Question: What jurisdiction, city, or county is the document associated with?
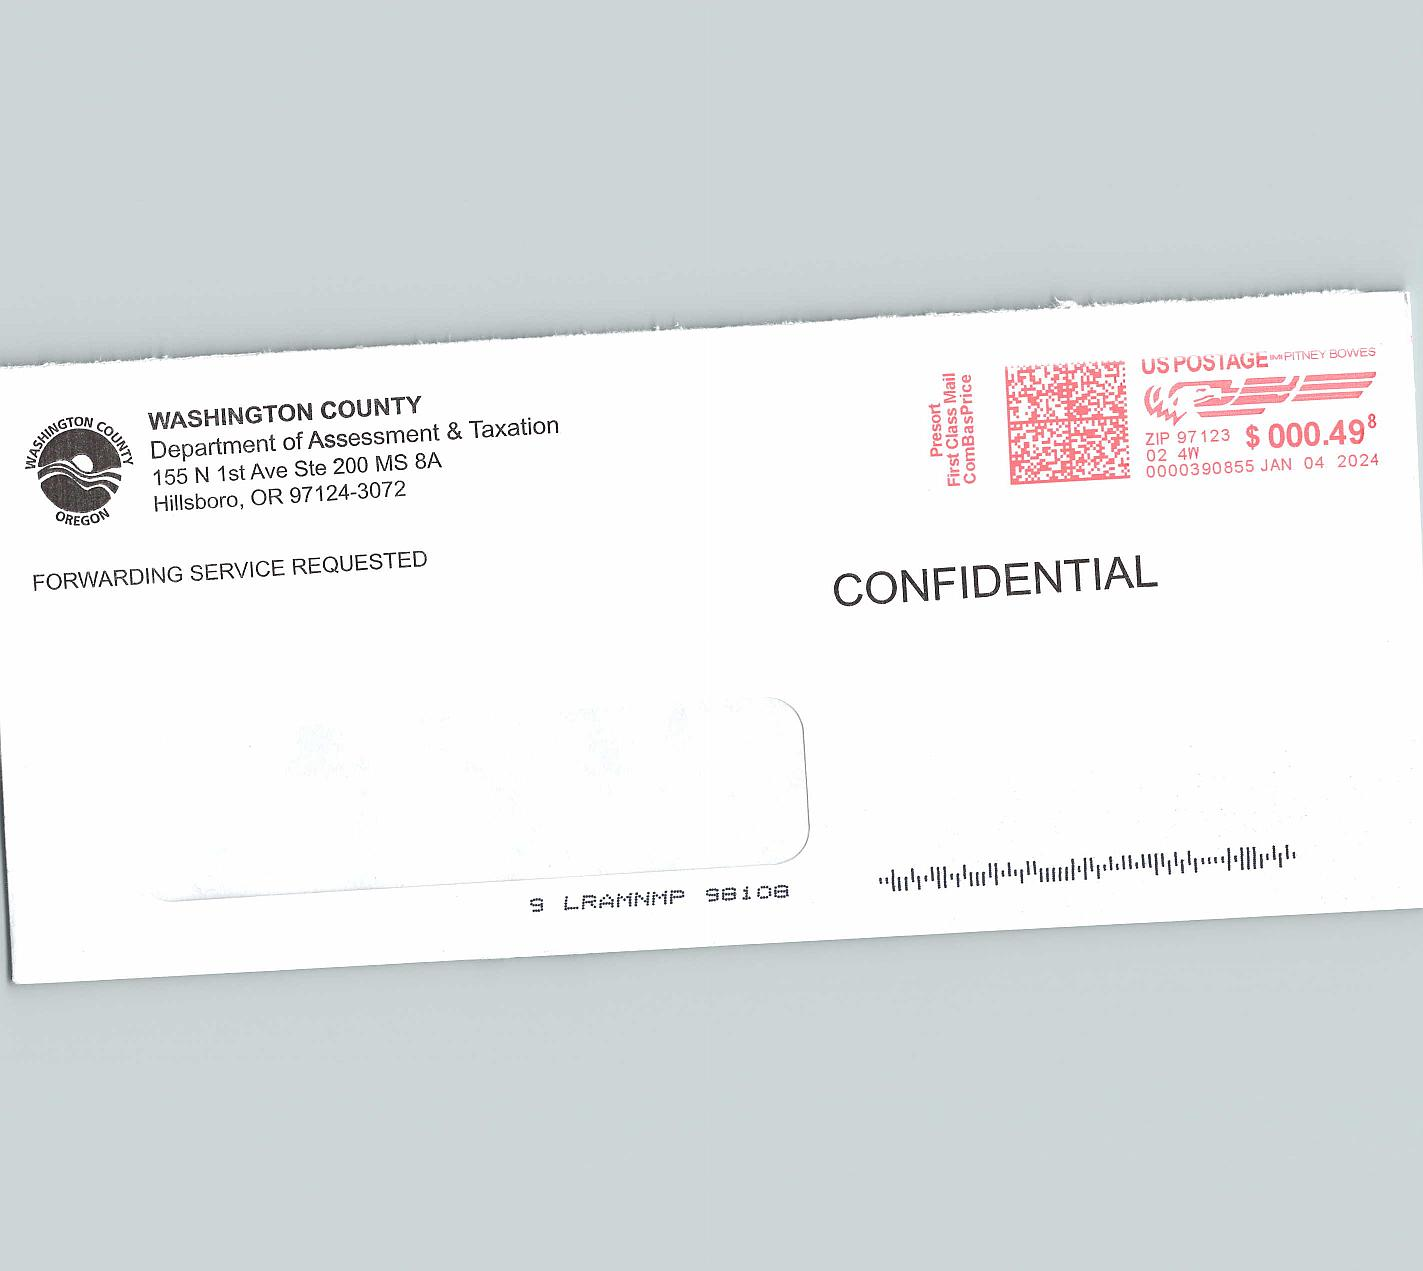
Answer: "Washington County"